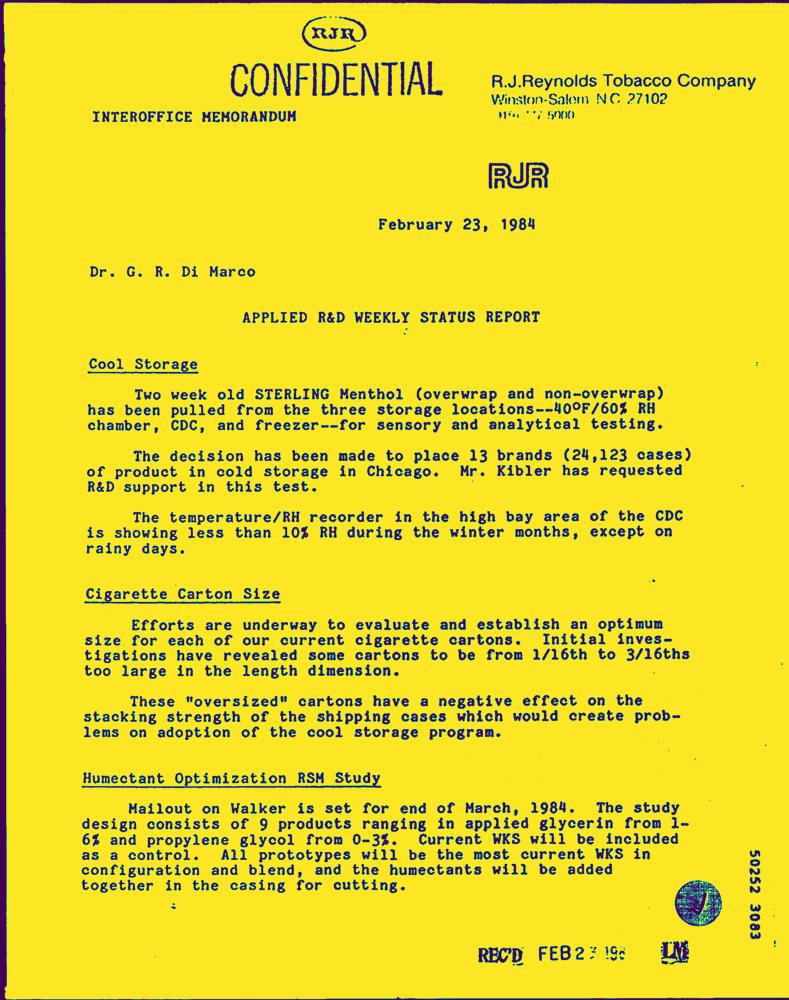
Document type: Letter-Doc